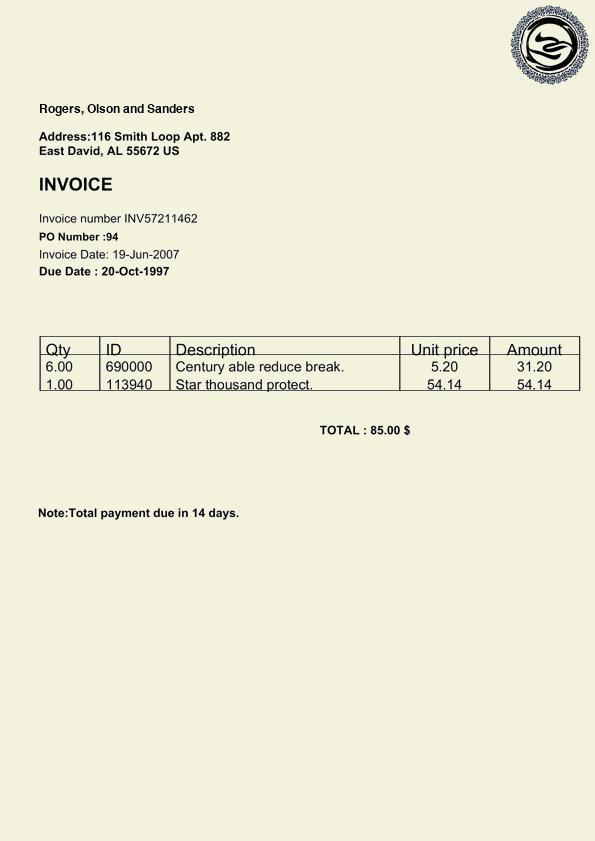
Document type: Invoice